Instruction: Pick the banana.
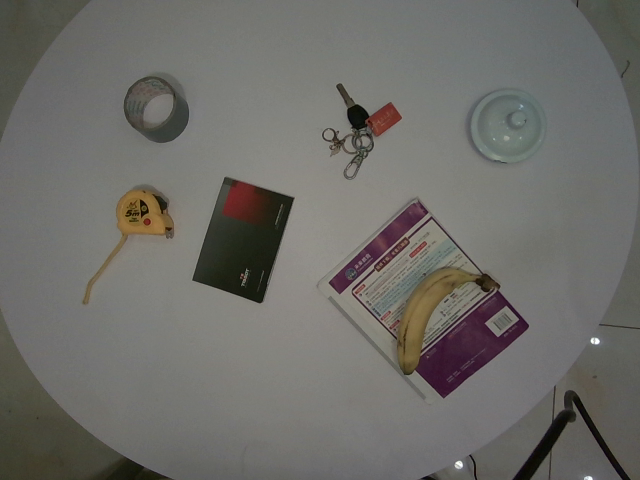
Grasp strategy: vertical